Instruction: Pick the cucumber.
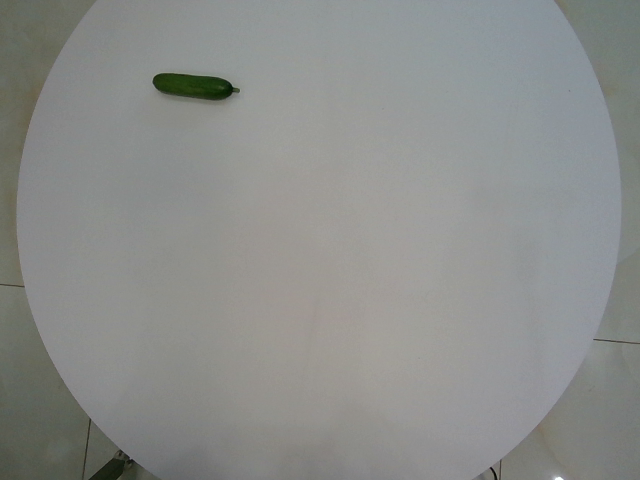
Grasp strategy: vertical